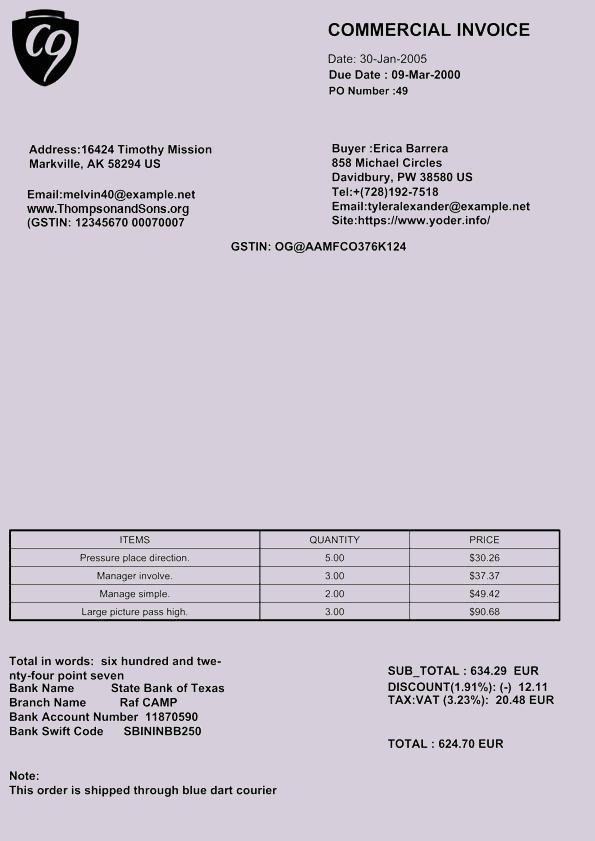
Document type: Invoice